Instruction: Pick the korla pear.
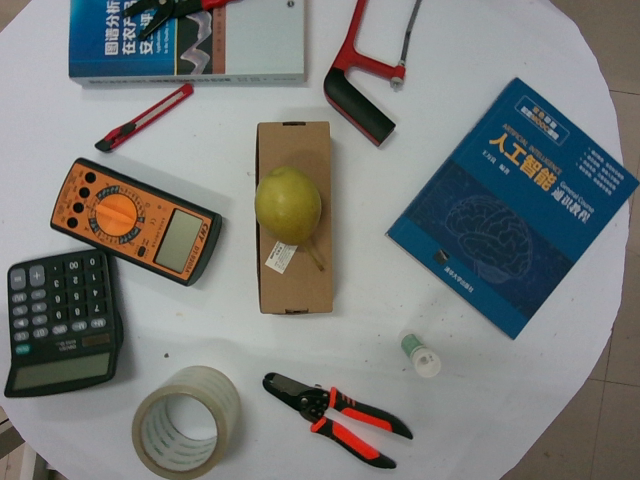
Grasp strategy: vertical